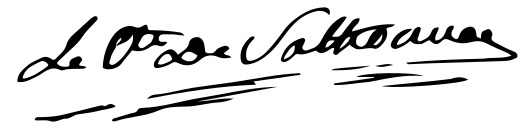
Signature of: nicolas marie jean claude fay de sathonay